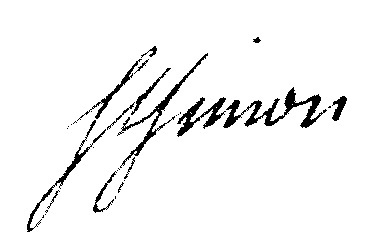
Signature of: claude anne de rouvroy de saint simon